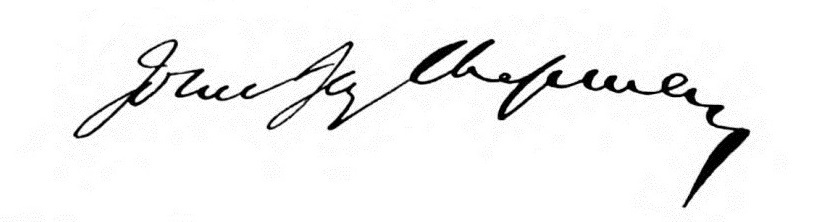
Signature of: john jay chapman